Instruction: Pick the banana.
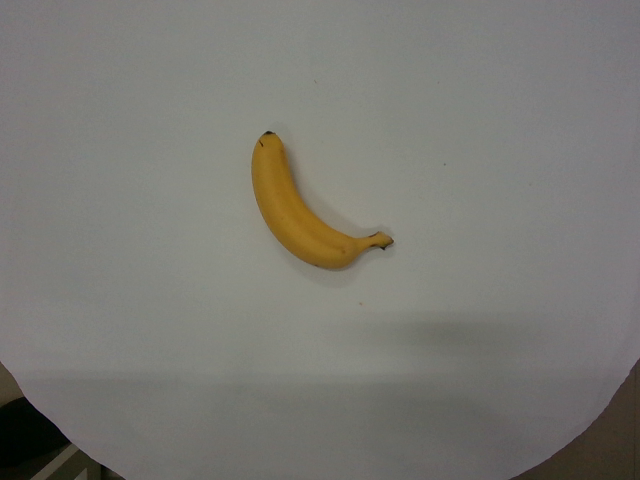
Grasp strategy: vertical